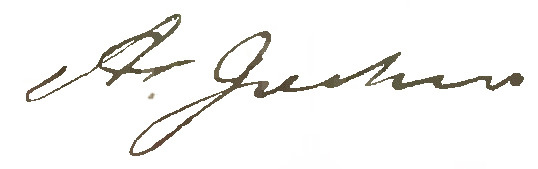
Signature of: adam jocher